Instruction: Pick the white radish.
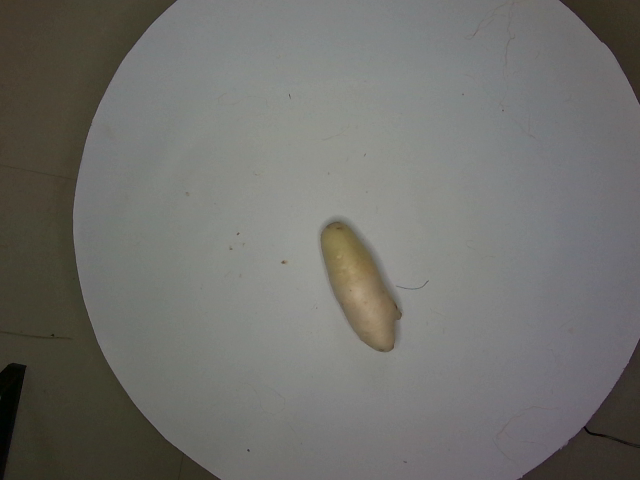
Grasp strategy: vertical